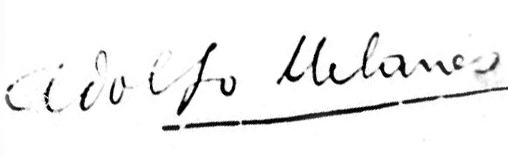
Signature of: adolfo milanés 2